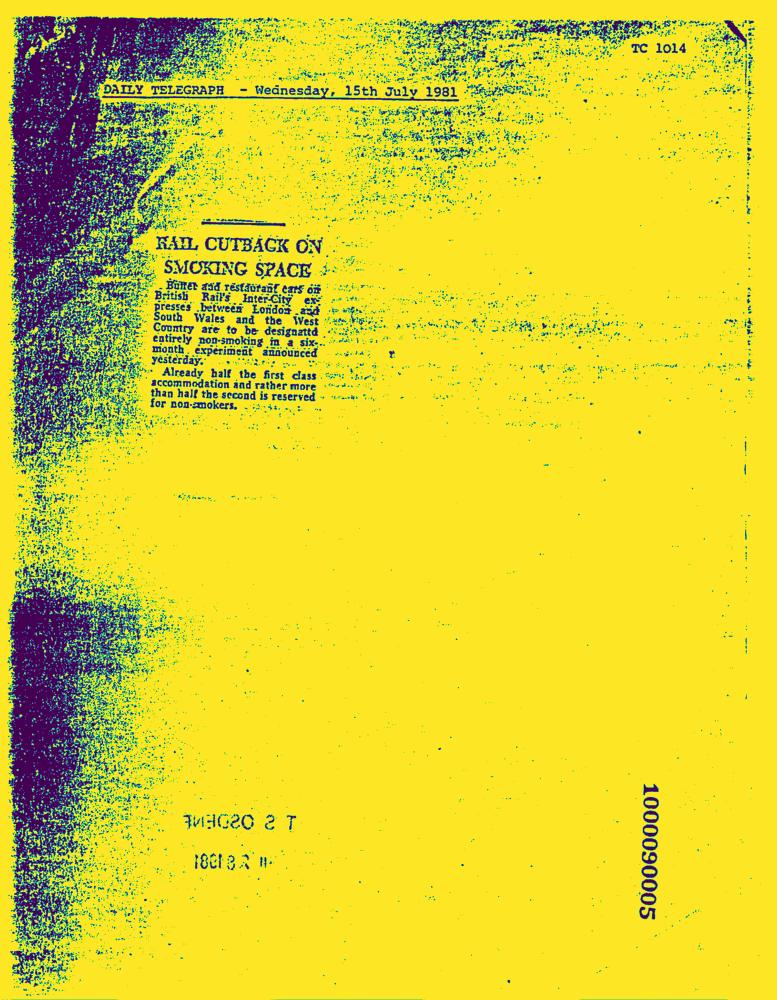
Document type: News-Article